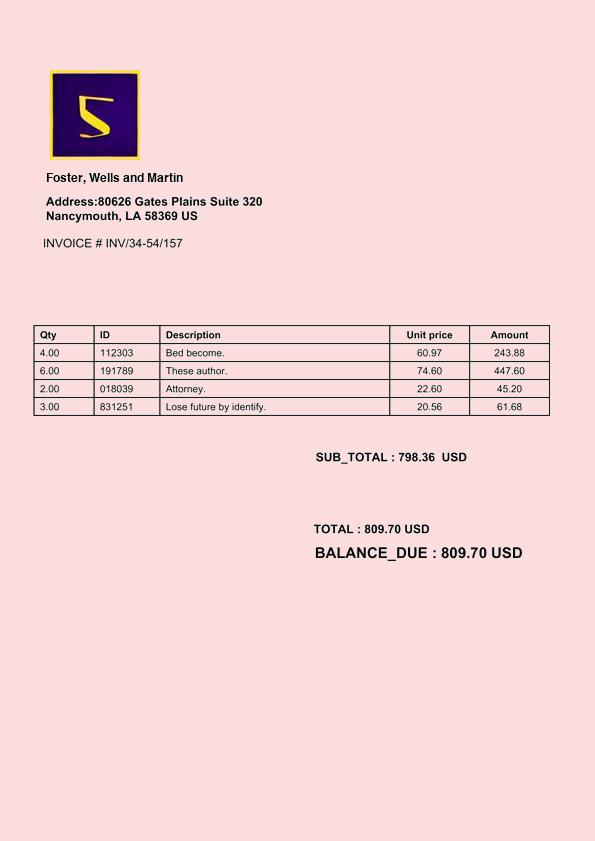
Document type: Invoice